Question: What is the address or location of the property listed in the document?
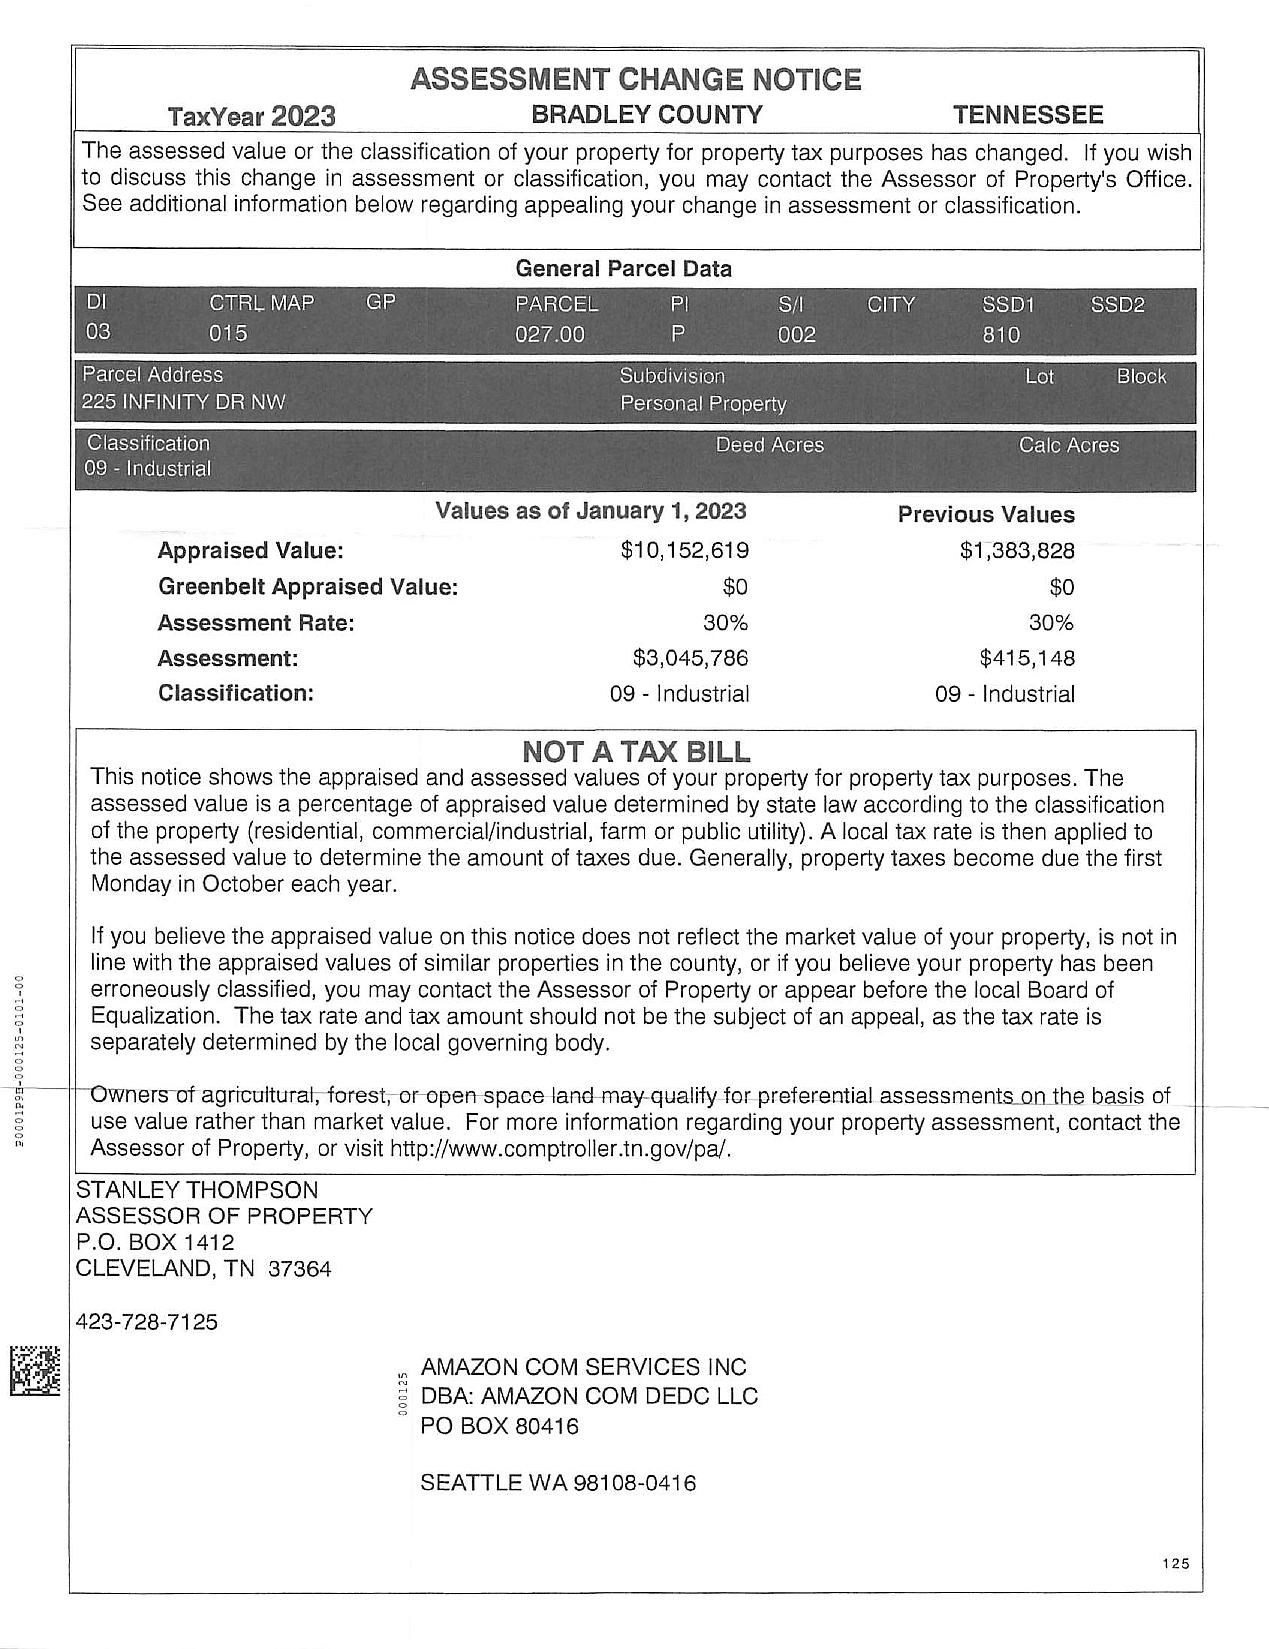
Answer: "225 INFINITY DR NW"